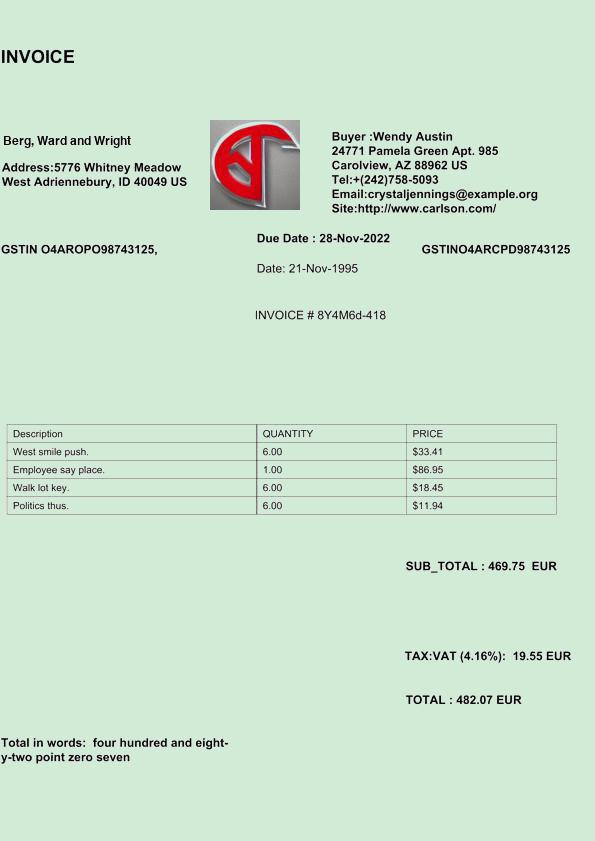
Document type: Invoice